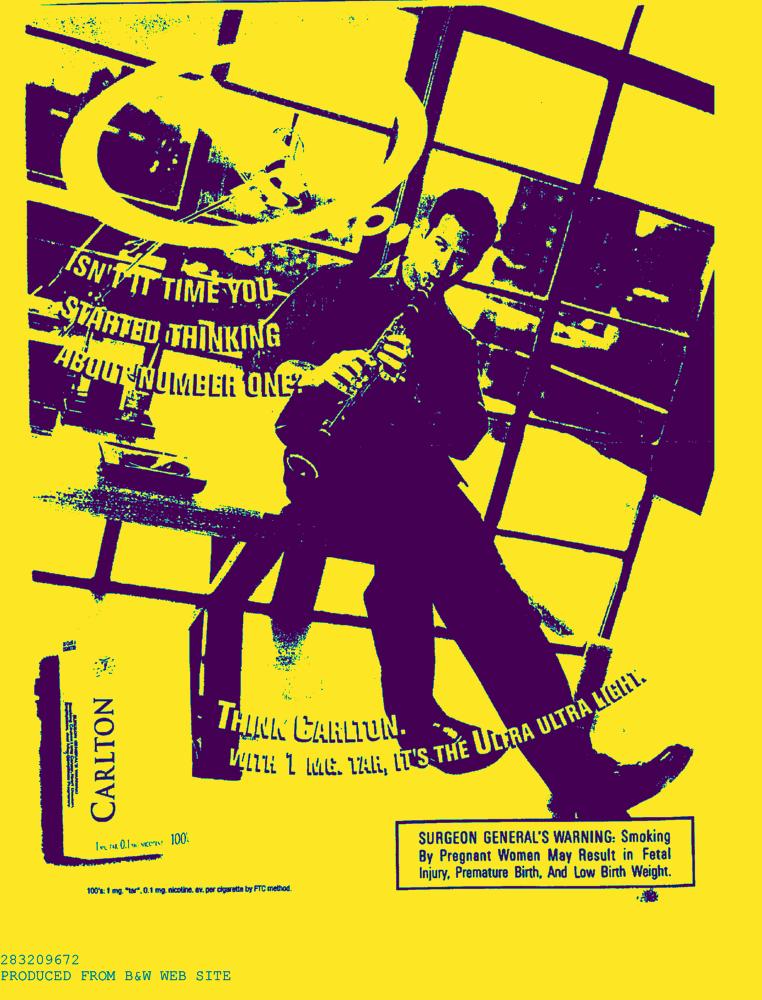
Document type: AD